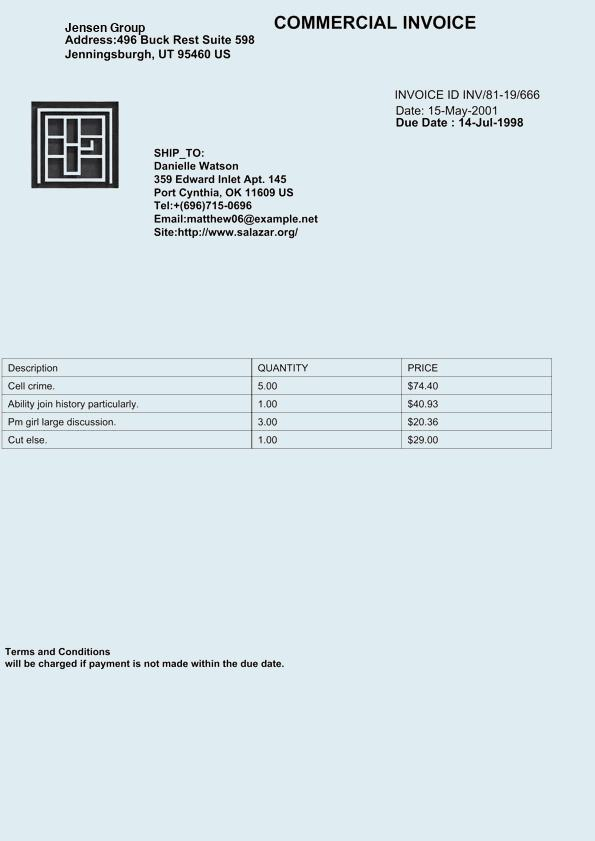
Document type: Invoice